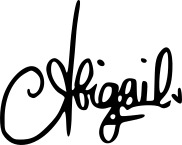
Signature of: cantika abigail